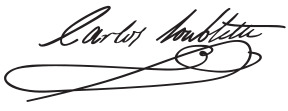
Signature of: carlos soublette